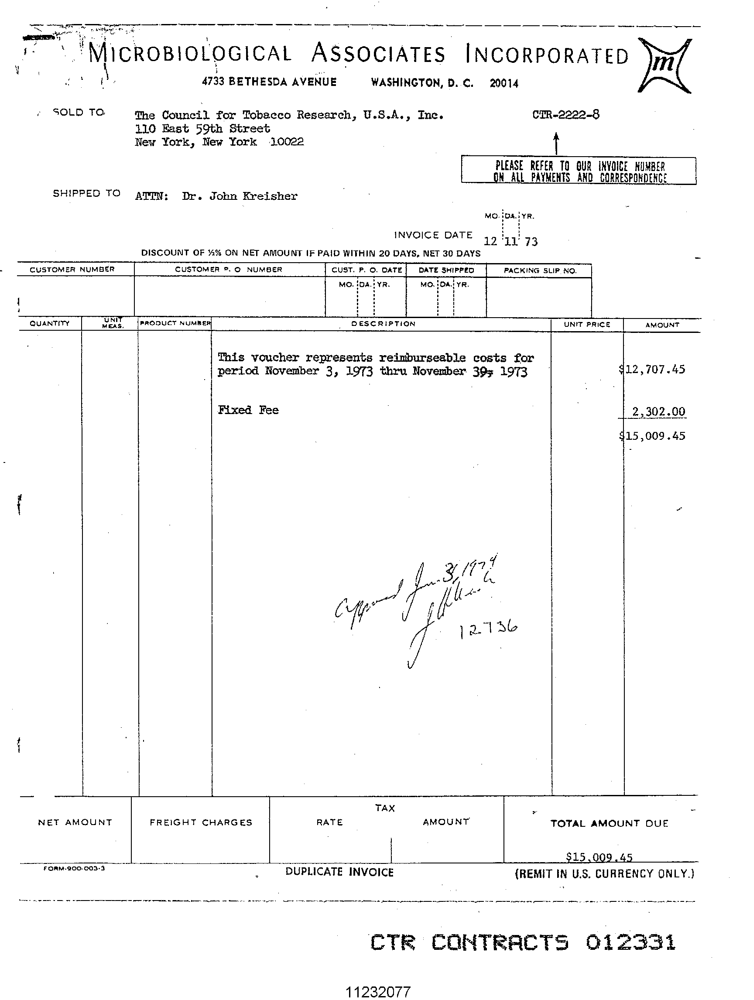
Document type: Invoice